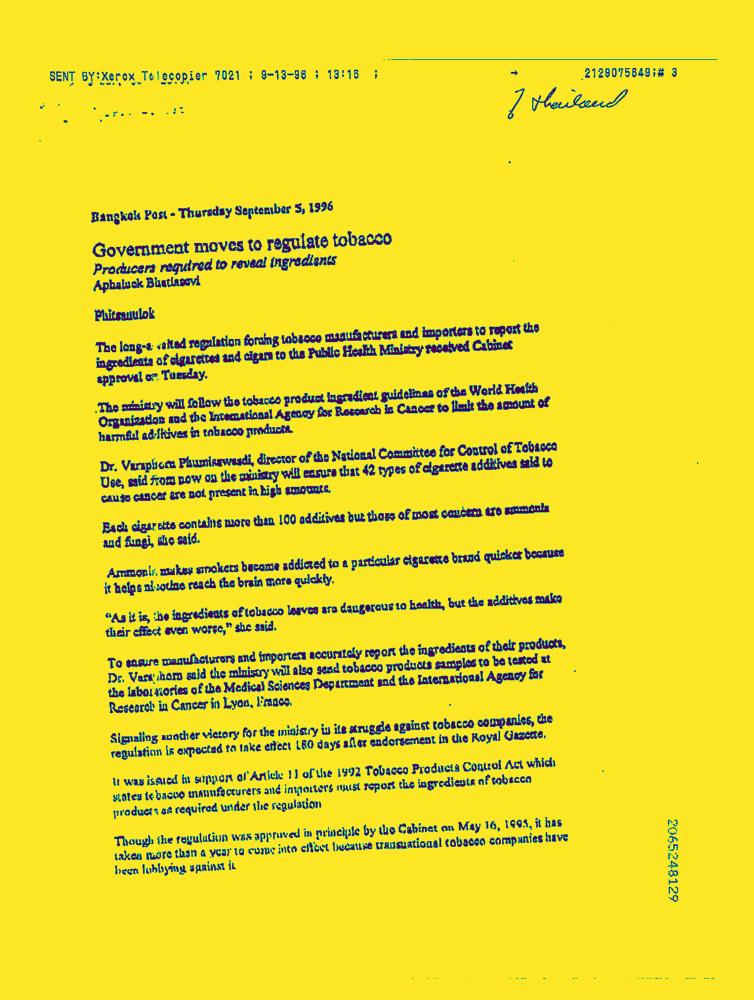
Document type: News-Article